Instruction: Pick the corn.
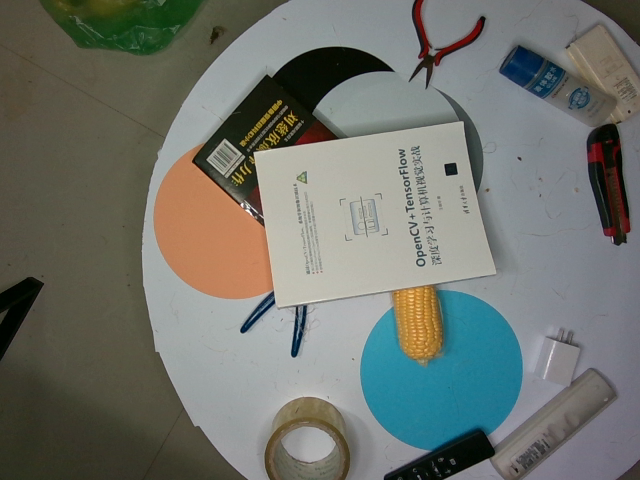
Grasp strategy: vertical